Question: What do the imaging results show?
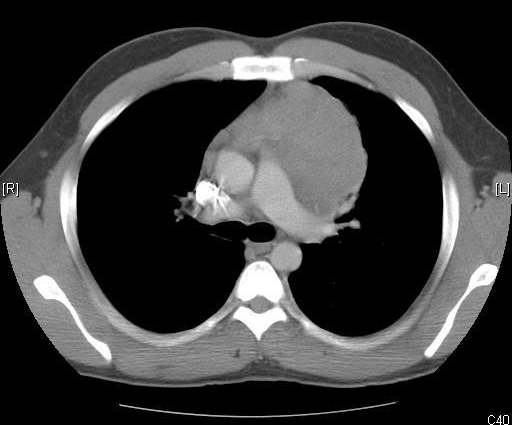
Answer: The imaging shows Anterior mediastinal mass. Axial CT images of the chest show a soft tissue attenuating anterior mediastinal mass with minimal enhancement. The mass insinuates between the vasculature and has convex smooth margins with the lung. No fat or calcium is present..